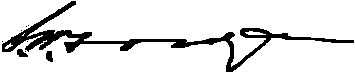
Signature of: samuel w fordyce